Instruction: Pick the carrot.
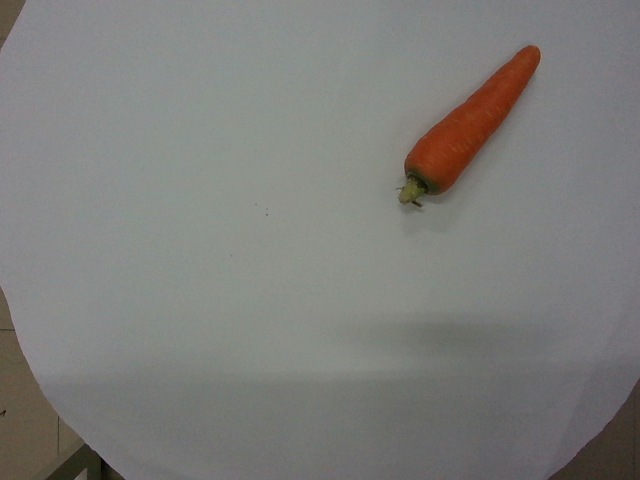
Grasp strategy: vertical